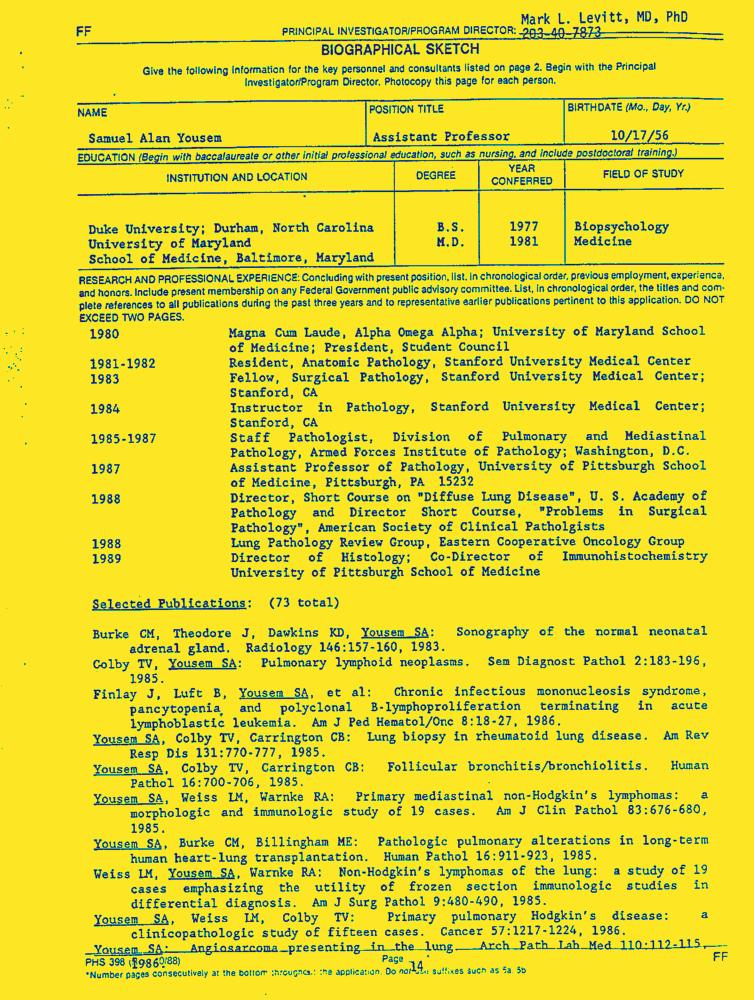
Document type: Resume-Doc